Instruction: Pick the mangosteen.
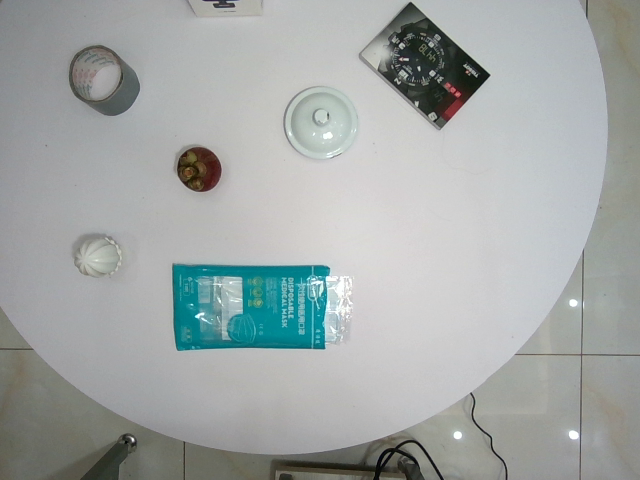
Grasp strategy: vertical